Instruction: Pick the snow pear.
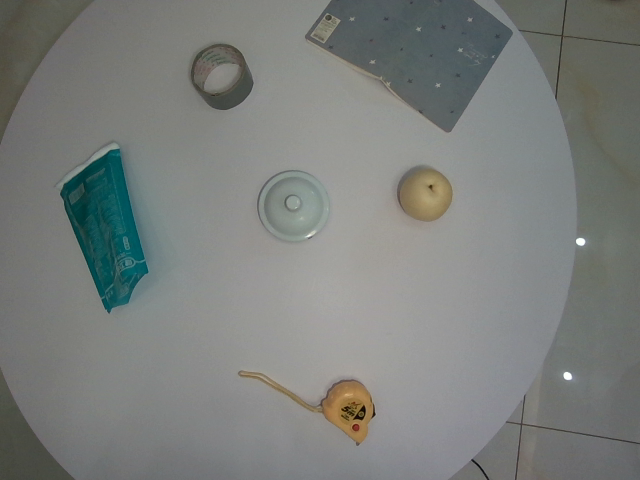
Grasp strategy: vertical